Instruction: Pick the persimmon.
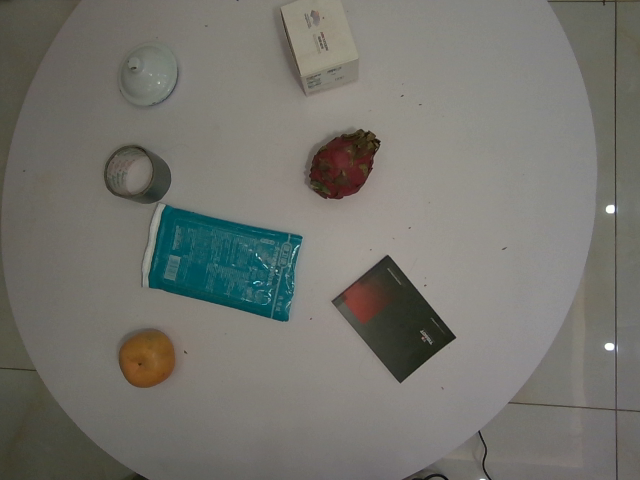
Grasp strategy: vertical